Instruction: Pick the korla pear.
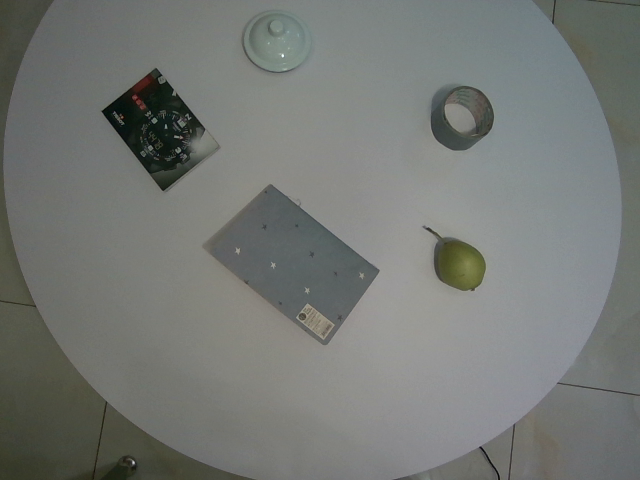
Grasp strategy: vertical